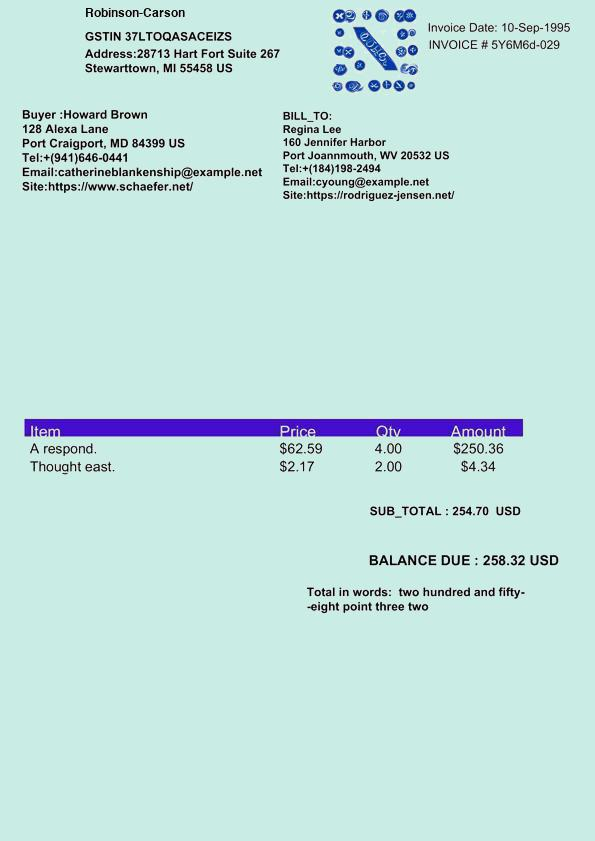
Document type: Invoice